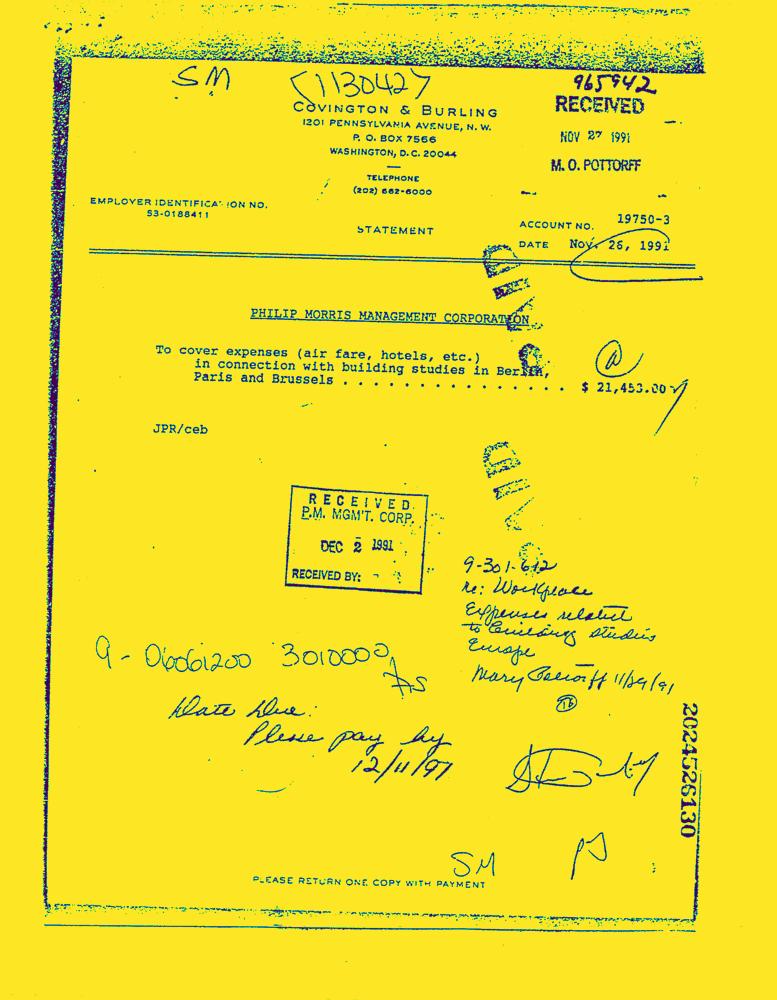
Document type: Invoice-Doc